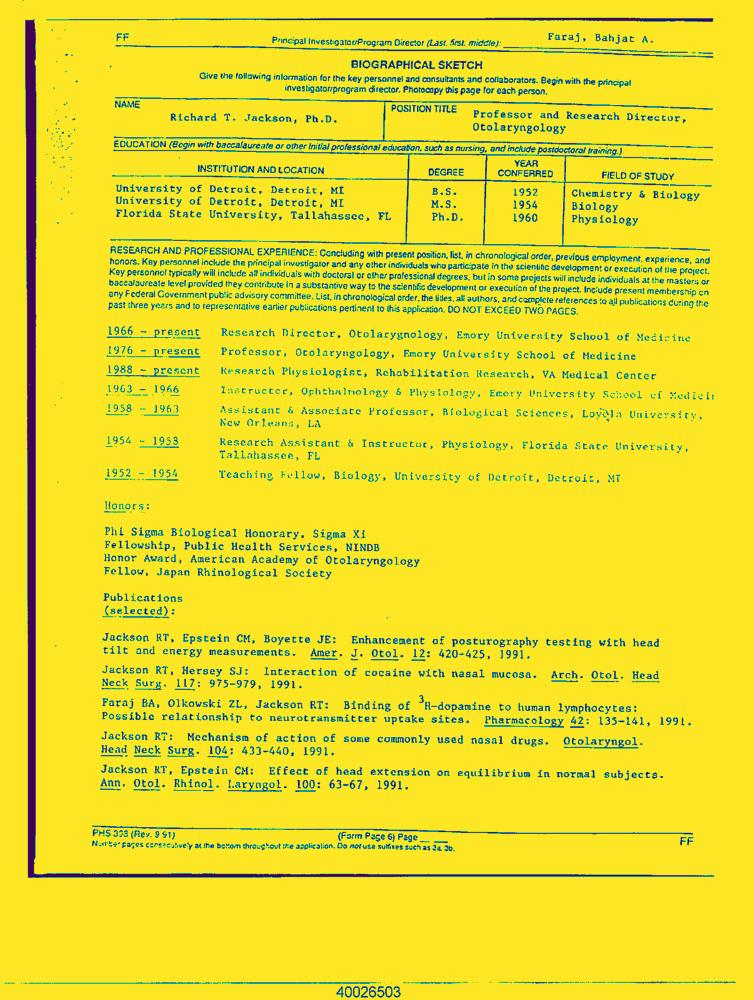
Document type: Resume-Doc